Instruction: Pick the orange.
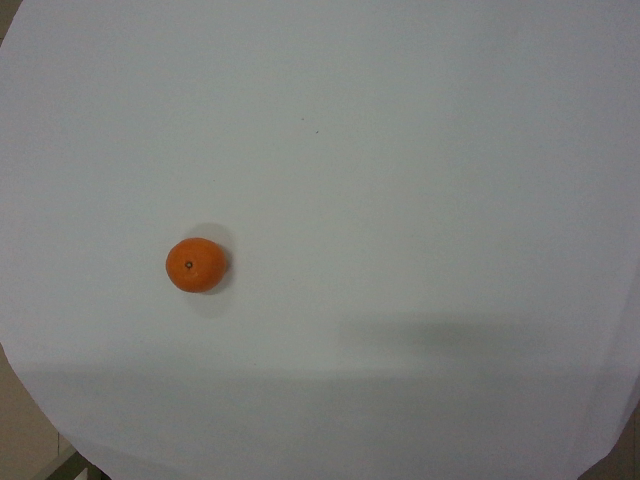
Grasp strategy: vertical